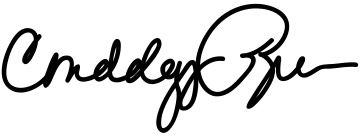
Signature of: condoleezza rice